Question: What is the suspected problem?
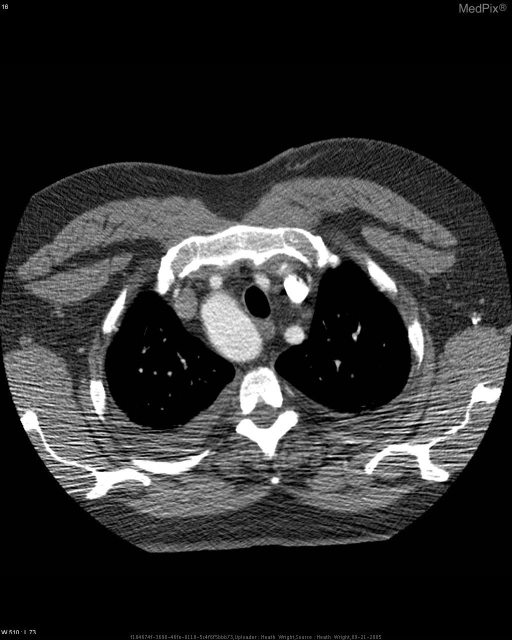
Answer: The findings suggest Right aortic arch with aberrant left subclavian artery. Axial CT at the superior level of the aortic arch demonstrating bilateral common carotids and left subclavian artery.. The patient might have a history of 58y/o white male with dyspnea received CT to rule out PE/DVT.